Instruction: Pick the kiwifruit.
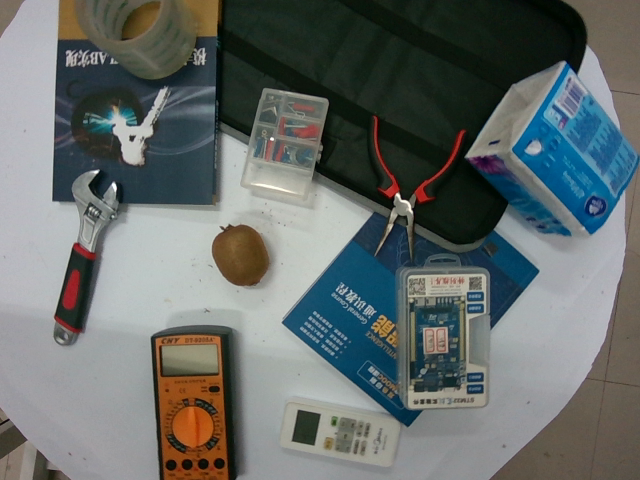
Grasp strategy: vertical